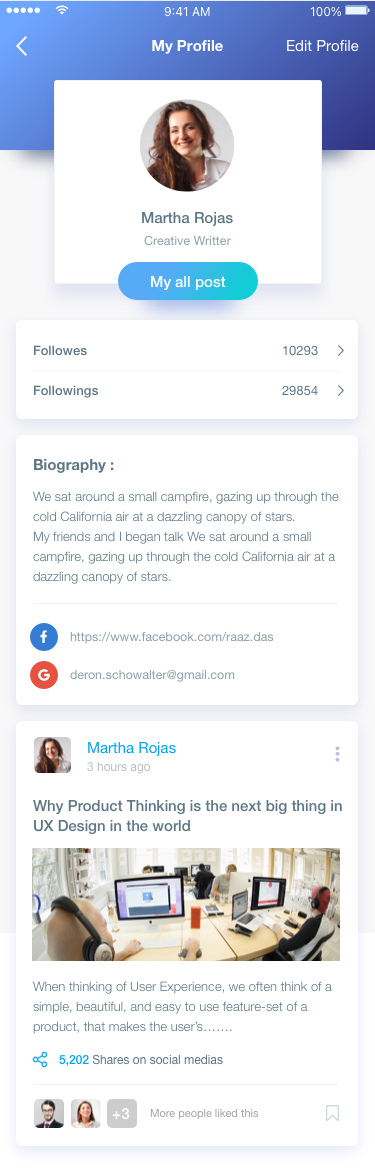
Text in this UI design:
My Profile
Edit Profile
Martha Rojas
Creative Writter
My all post
Biography :

We sat around a small campfire, gazing up through the cold California air at a dazzling canopy of stars.
My friends and I began talk We sat around a small campfire, gazing up through the cold California air at a dazzling canopy of stars.
Followes
10293
Followings
29854
Why Product Thinking is the next big thing in UX Design in the world
When thinking of User Experience, we often think of a simple, beautiful, and easy to use feature-set of a product, that makes the user’s…….
5,202 Shares on social medias
Martha Rojas
3 hours ago
More people liked this
+3
https://www.facebook.com/raaz.das
deron.schowalter@gmail.com